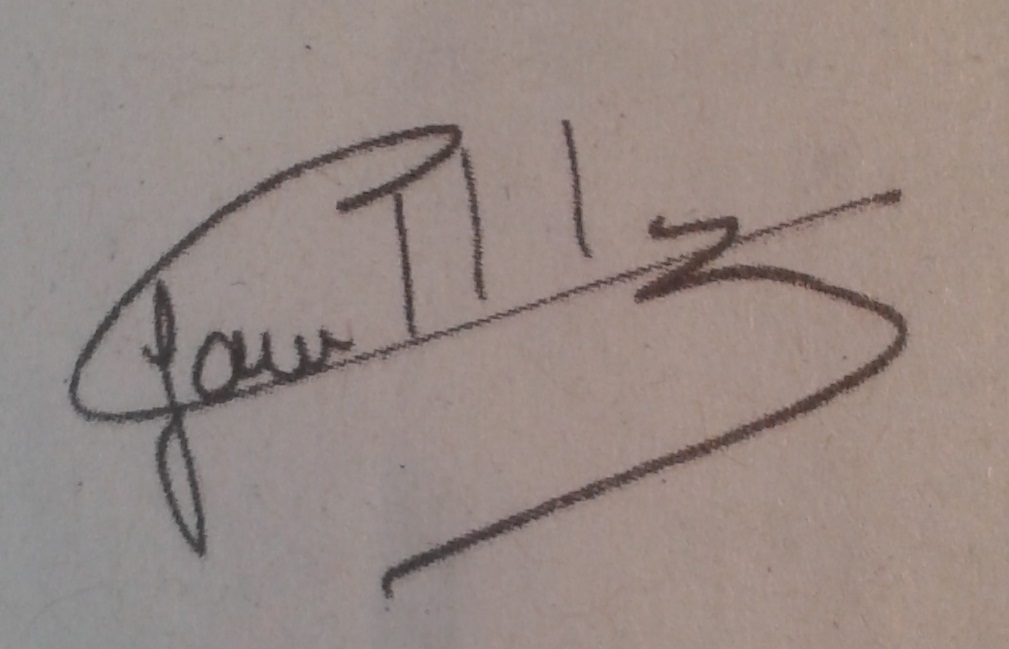
Signature of: yves camdeborde